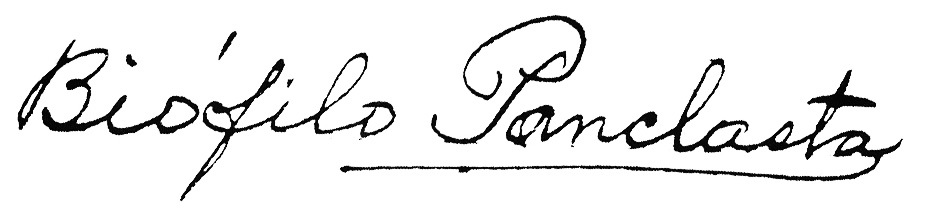
Signature of: biofilo panclasta